Please extract the written amount, numerical amount, recipient's name, date on the cheque, and the bank's name from the image.
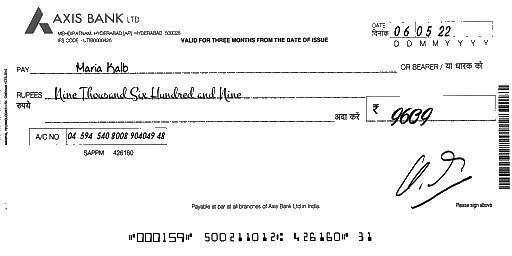
amt_in_words: Nine Thousand Six Hundred and Nine
amt_in_figures: 9609
payee_name: Maria Kalb
bank_name: AXIS BANK
cheque_date: 06/05/22